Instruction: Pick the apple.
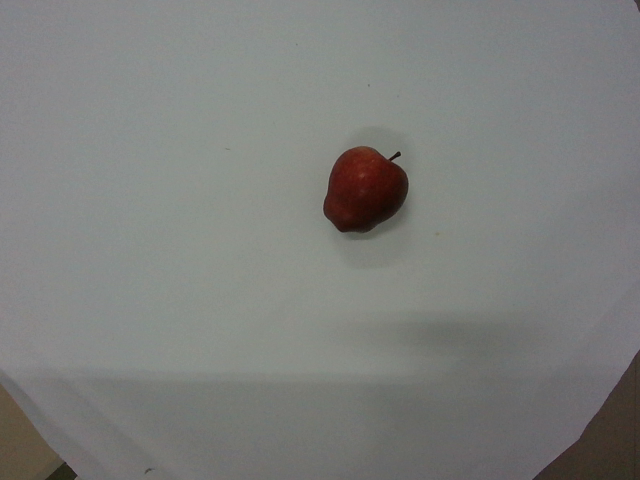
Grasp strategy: vertical